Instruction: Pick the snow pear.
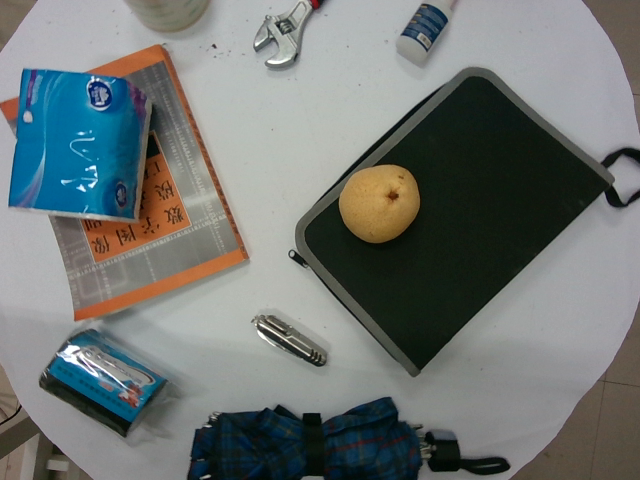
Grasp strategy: vertical